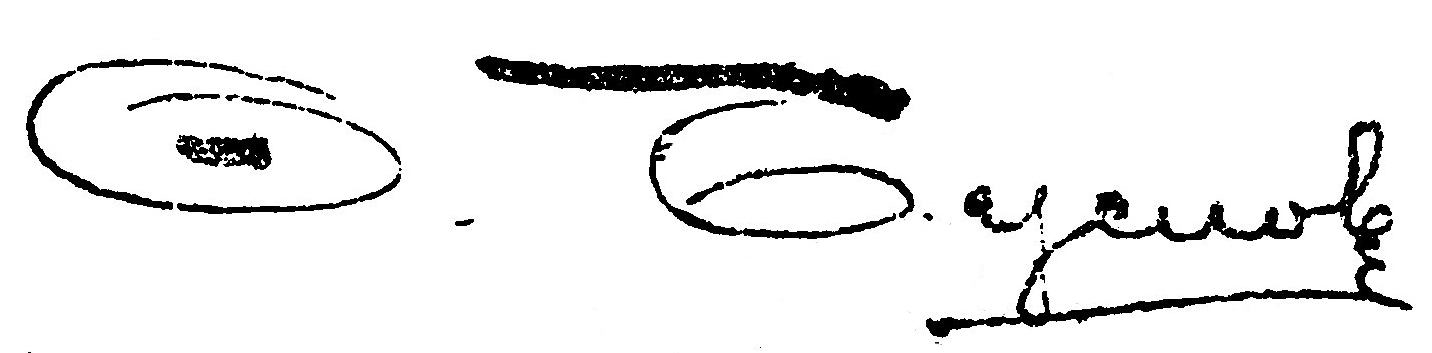
Signature of: q4100092